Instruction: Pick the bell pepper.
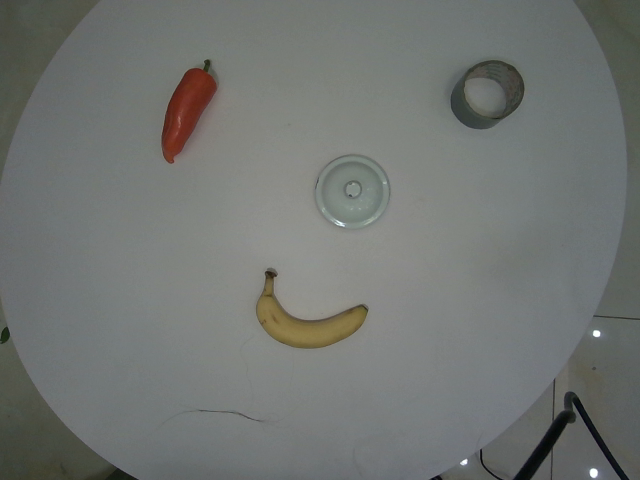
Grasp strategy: vertical